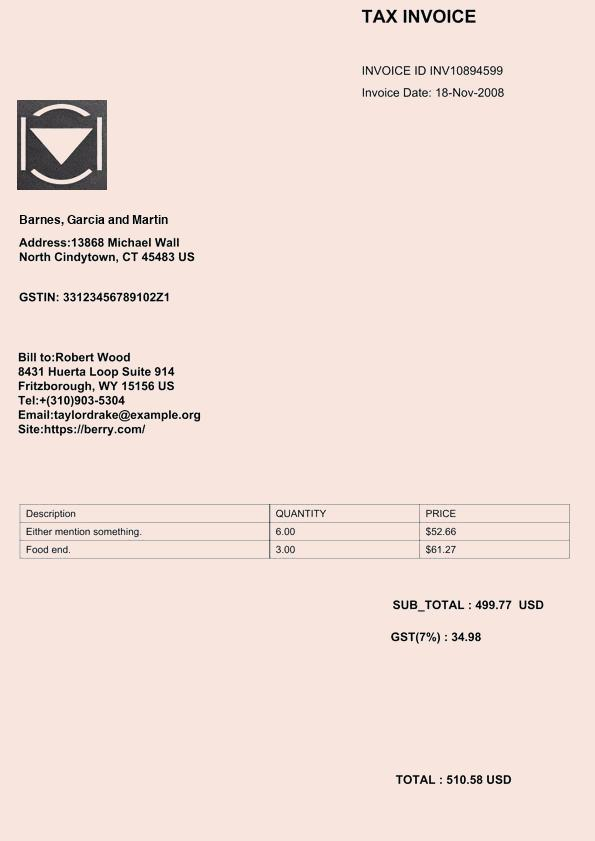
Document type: Invoice